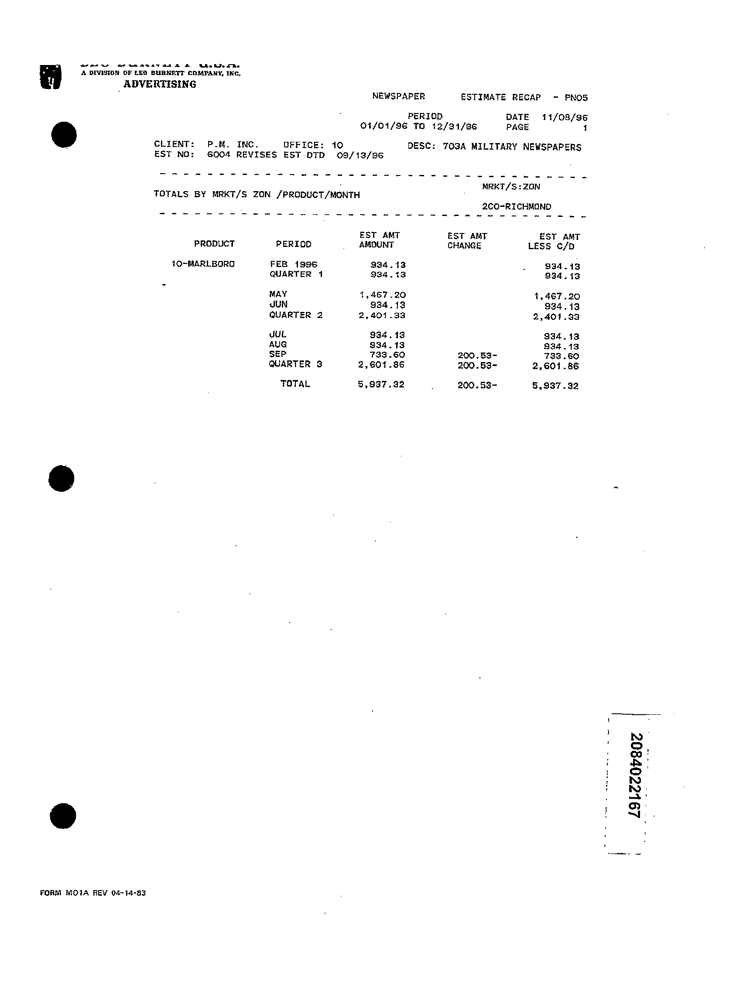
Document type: Invoice